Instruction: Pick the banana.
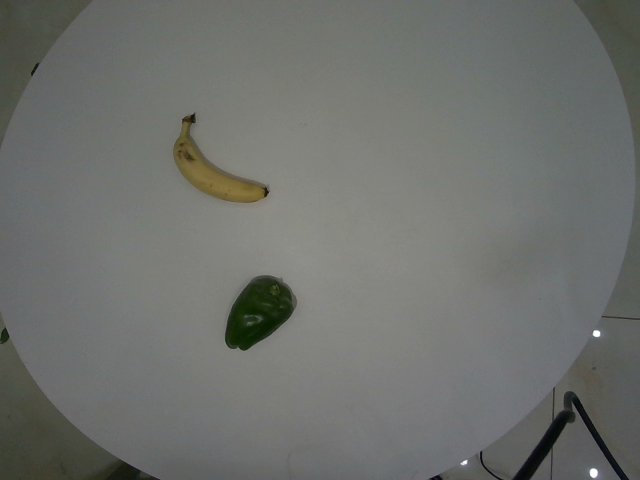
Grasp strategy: vertical